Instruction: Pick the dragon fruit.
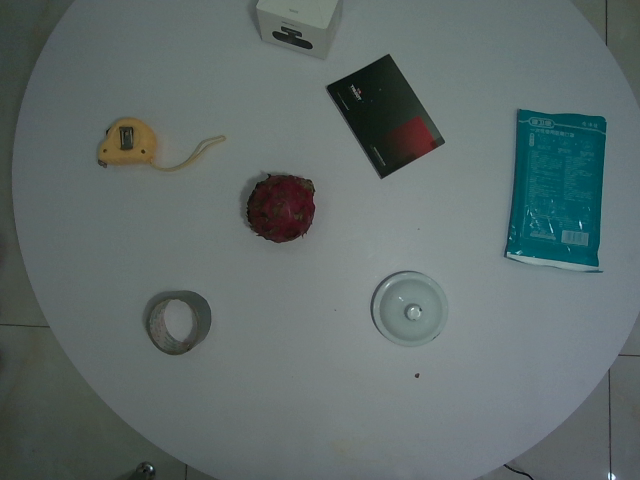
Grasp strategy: vertical